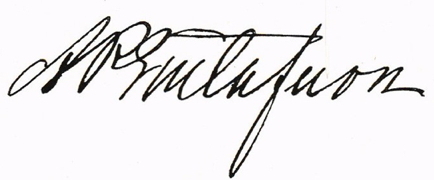
Signature of: anders gustafsson